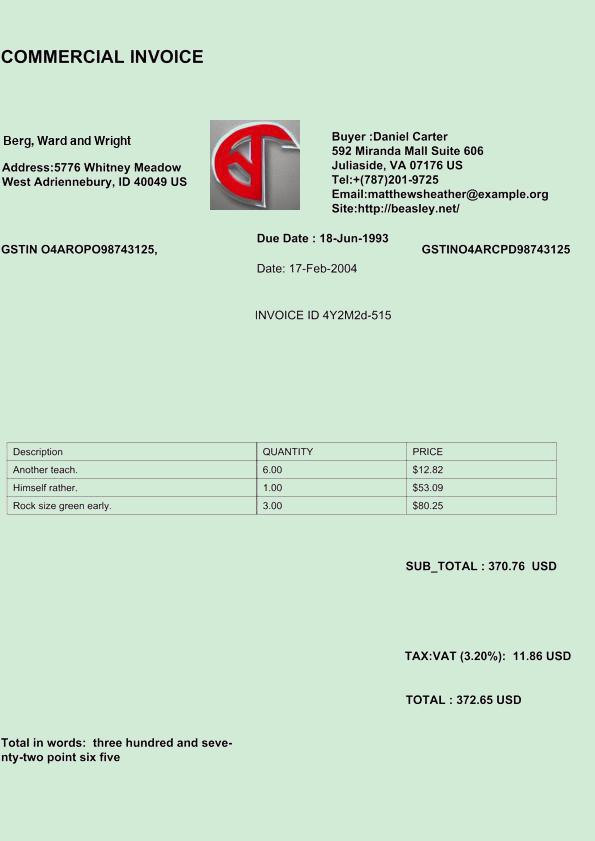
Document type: Invoice